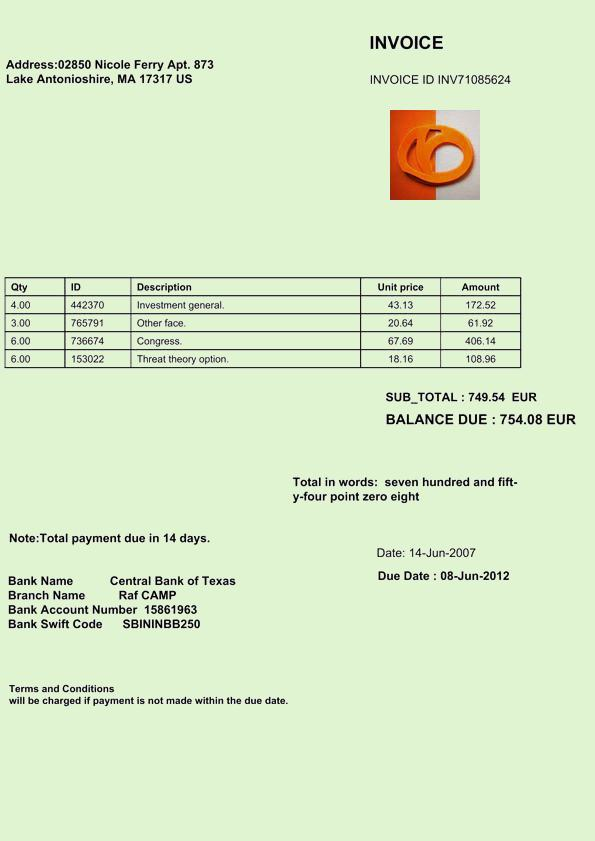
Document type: Invoice